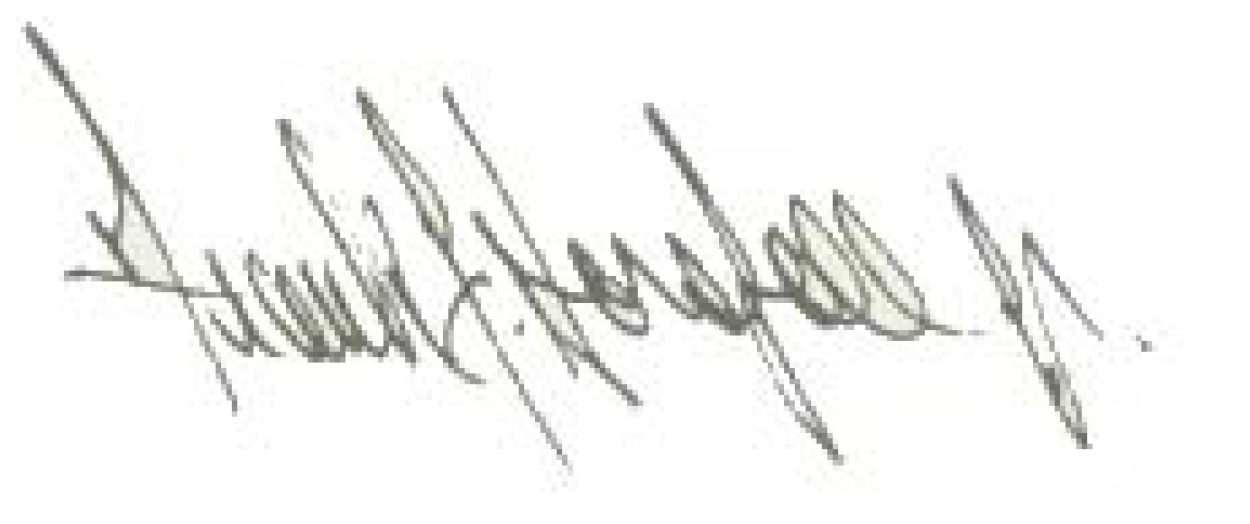
Signature of: frank horsfall